Question: In what way does the history help explain the case?
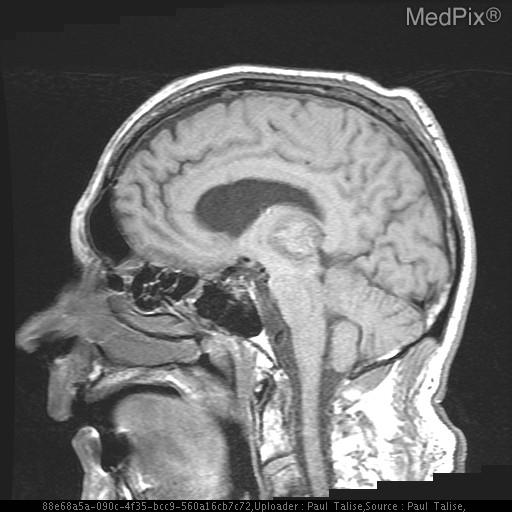
Answer: The patient's history of 75 y.o. man with CAD and chronic HTN presents with sudden onset right-sided weakness and sensory deficit. is key in understanding the case.